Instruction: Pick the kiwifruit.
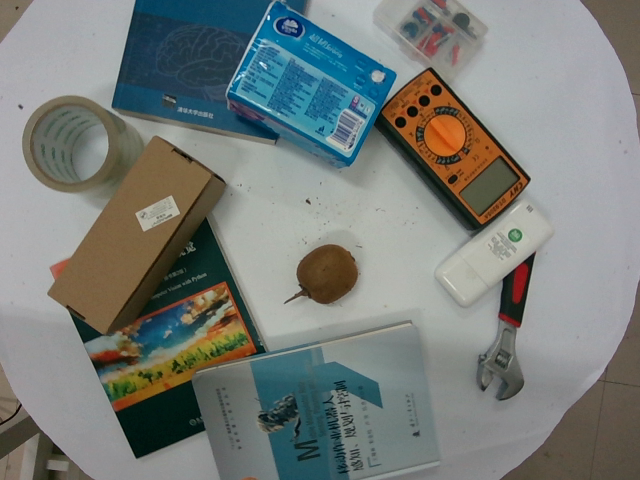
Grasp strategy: vertical